Question: By what date must an appeal be filed according to the document?
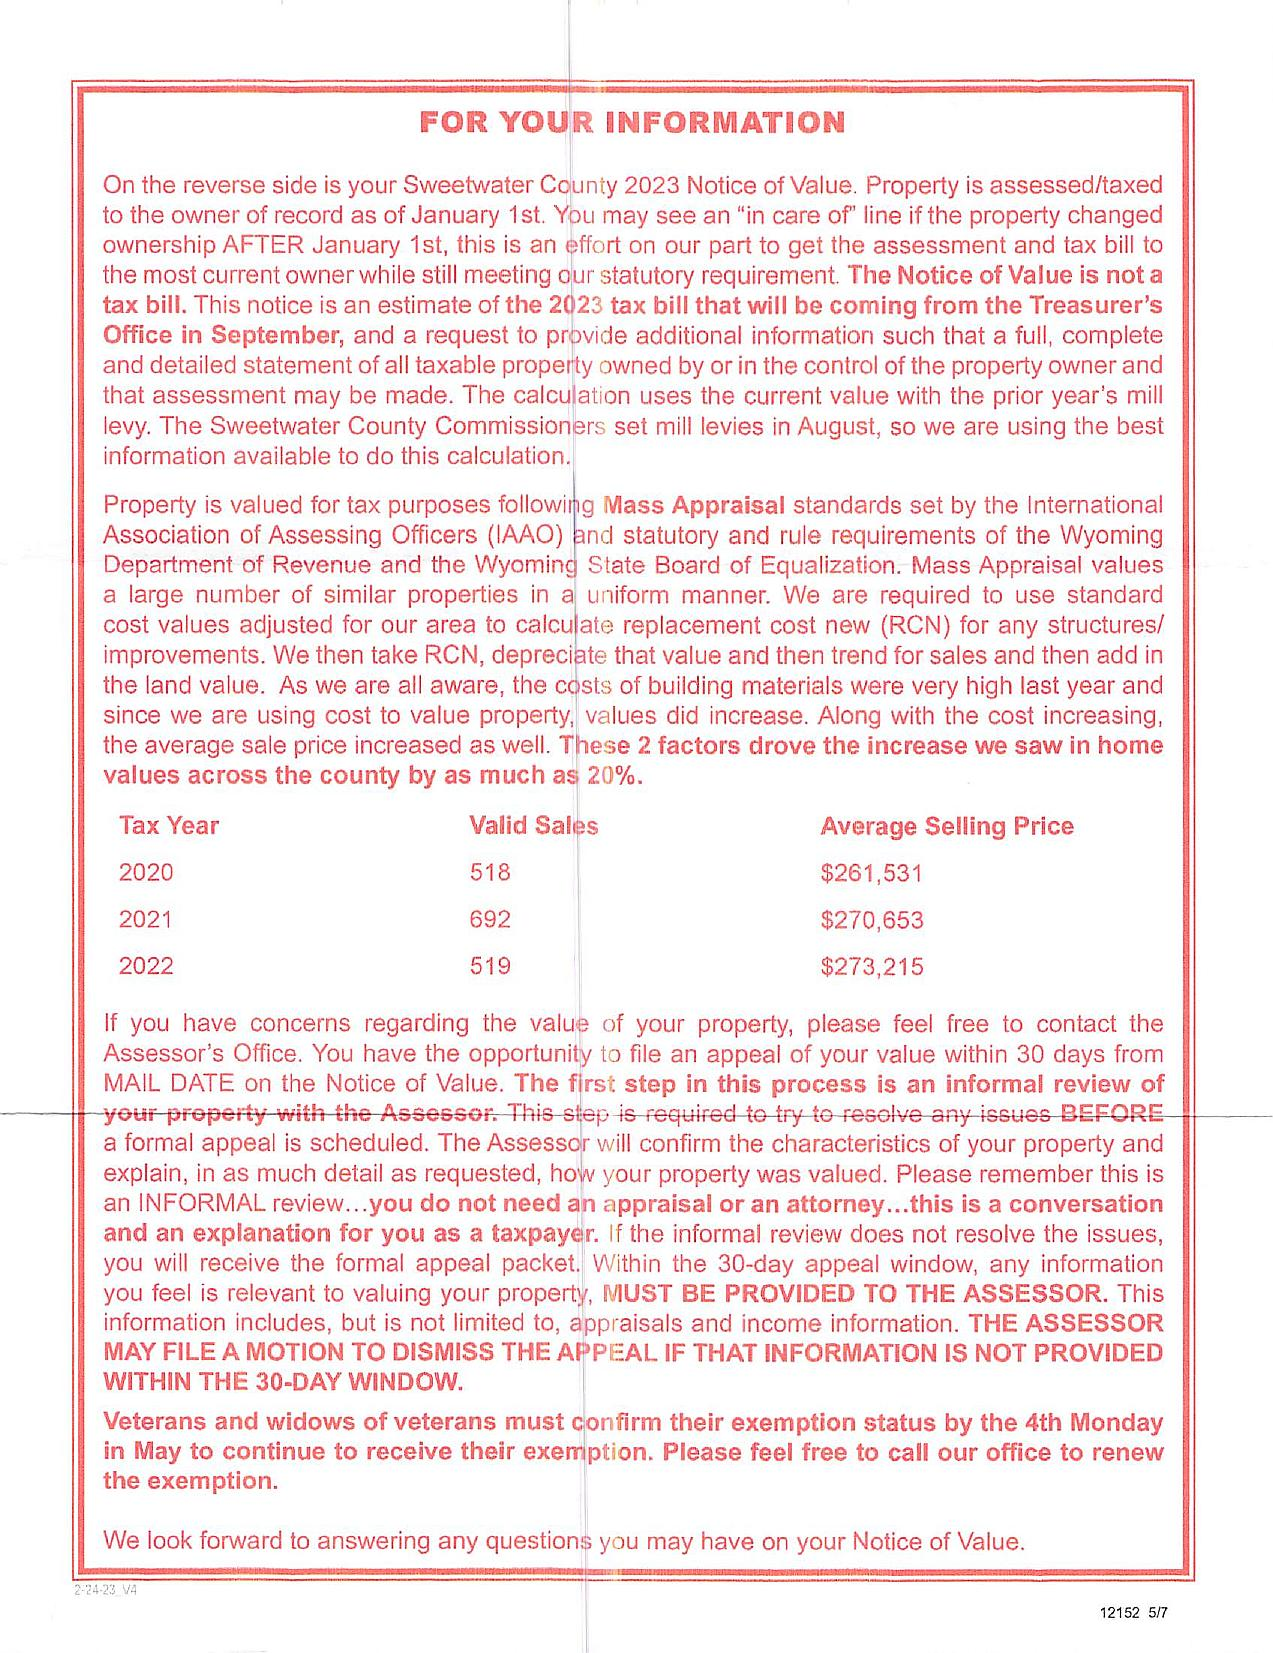
Answer: "30 days from MAIL DATE on the Notice of Value"